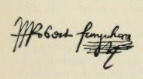
Signature of: sir robert farquhar